Question: Which state is mentioned in the document?
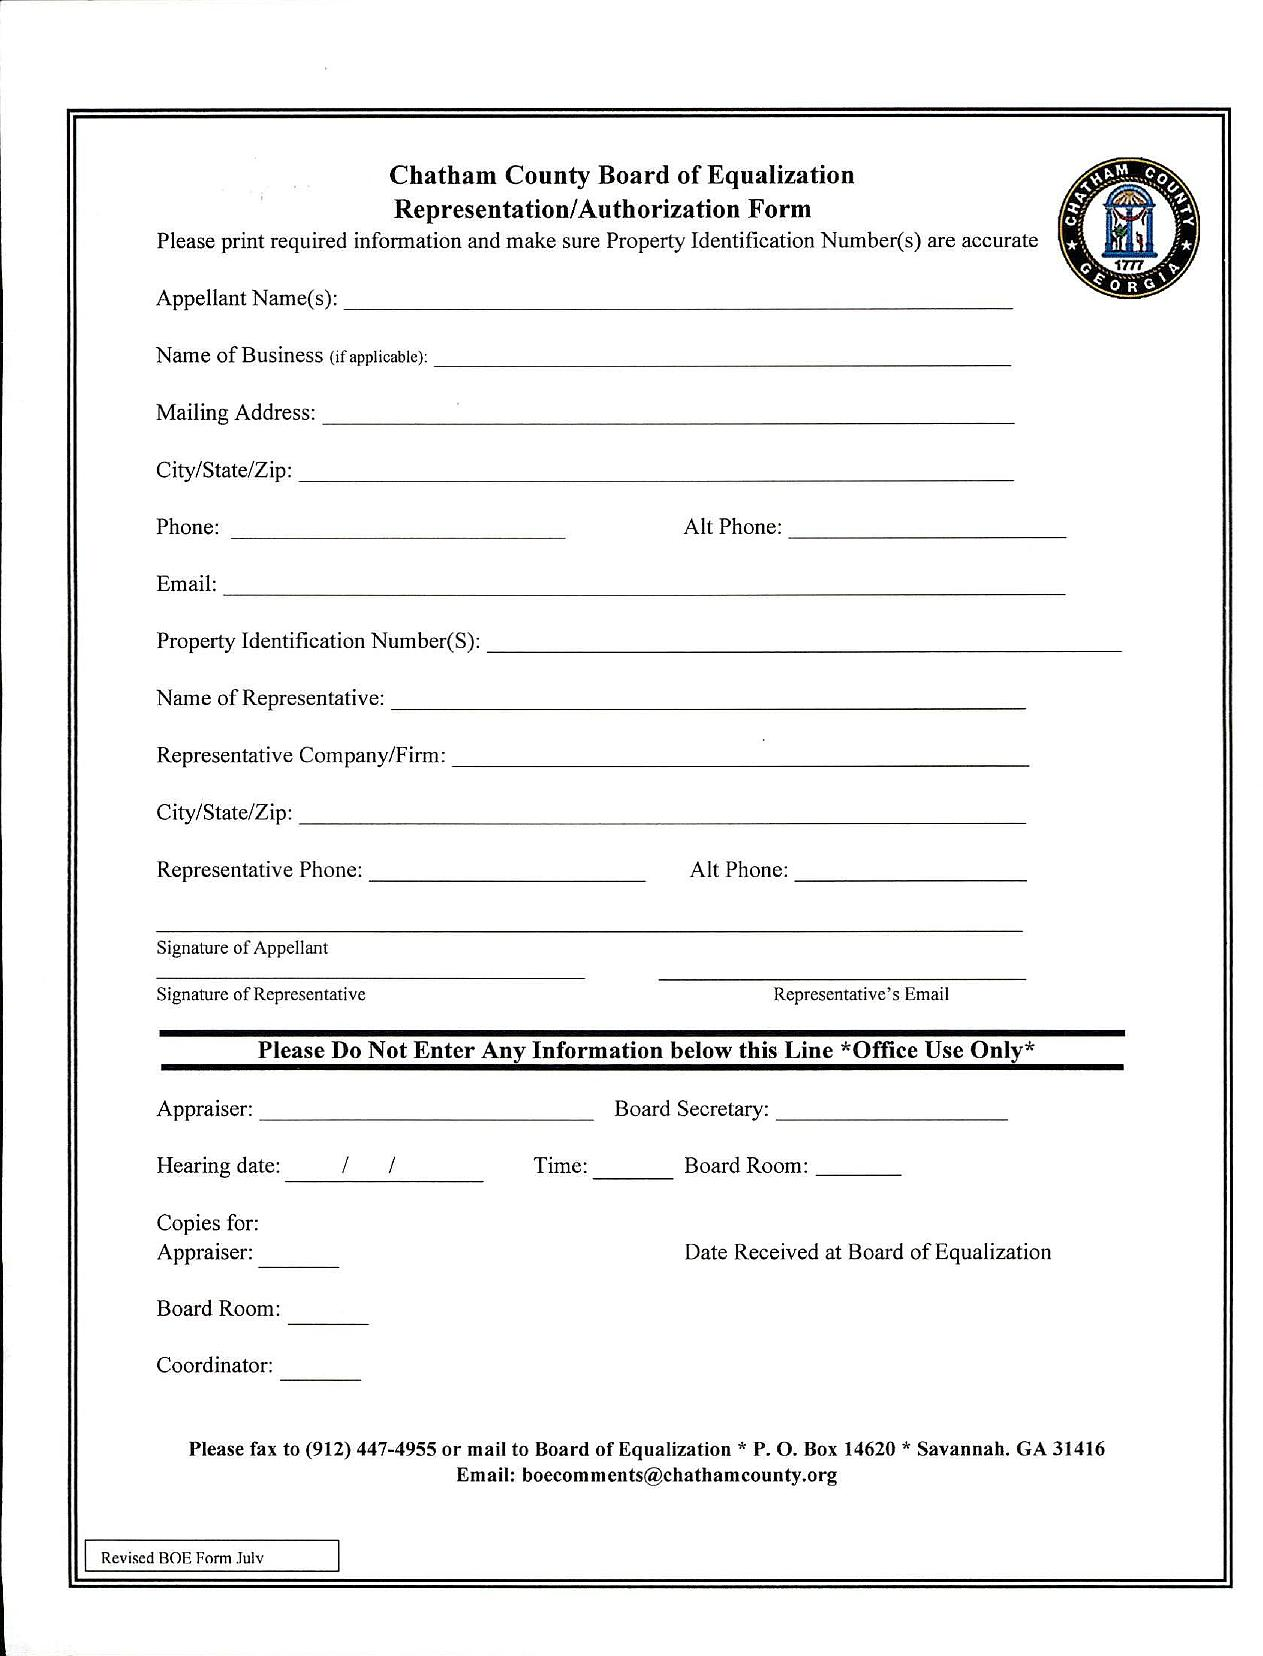
Answer: "GA"